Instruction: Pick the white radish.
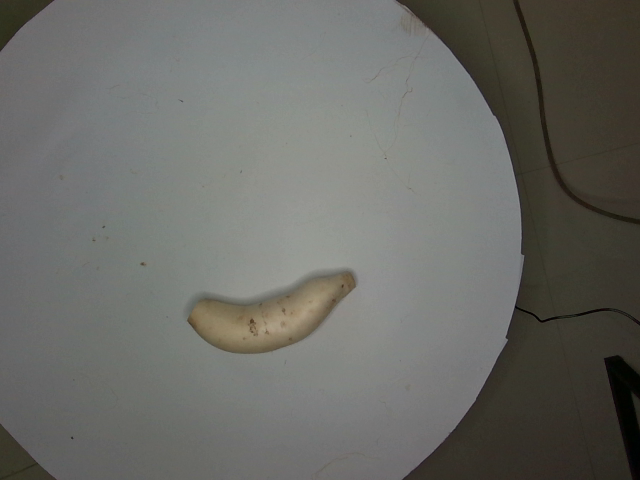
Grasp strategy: vertical